Question: What appears to be the issue?
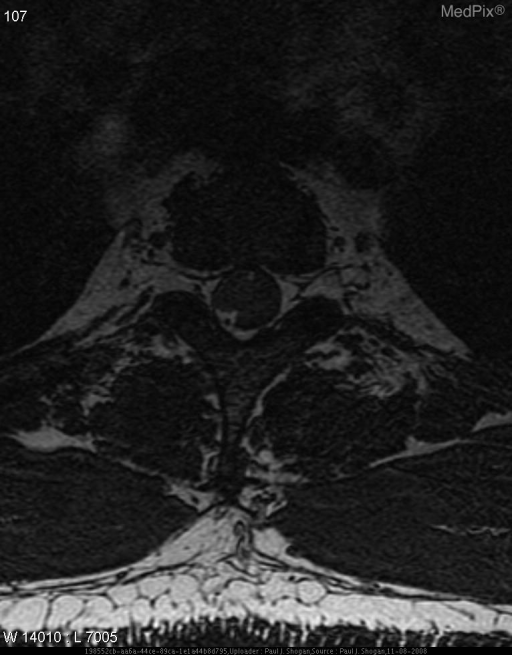
Answer: The findings suggest An intradural extramedullary mass is seen at the T2 level measuring 1.2 cm AP x 1.1 cm transverse x 1.7 cm craniocaudad. This mass causes mild compression and leftward shift of the spinal cord. Subtle hyperintense T2 signal abnormality is noted within the mass, and uniformly enhances following gadolinium DTPA. There is a no dural tail. The spinal cord is normal in signal. No neural foraminal extension is seen.. An intradural extramedullary mass is seen at the T2 level measuring 1.2 cm AP x 1.1 cm transverse x 1.7 cm craniocaudad. This mass causes mild compression and leftward shift of the spinal cord. Subtle hyperintense T2 signal abnormality is noted within the mass, and uniformly enhances following gadolinium DTPA. There is a no dural tail. The spinal cord is normal in signal. No neural foraminal extension is seen.. The patient might have a history of 56 yo male with 24 month history of gradually worsening upper back pain..